Question: In what way does the history help explain the case?
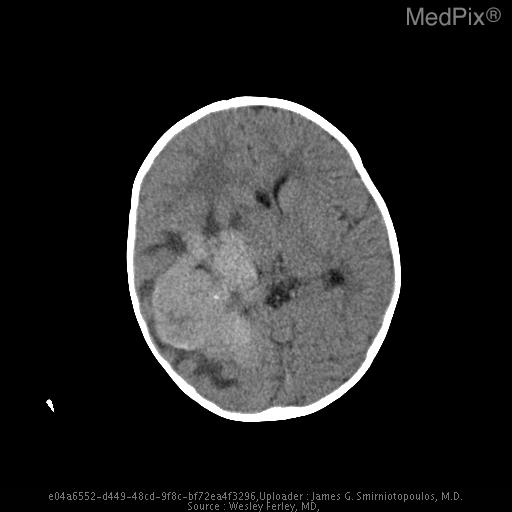
Answer: The patient's history of 15 month old girl fell off a chair.  The following day, she was acting more somnolent.  Head CT was abnormal. is key in understanding the case.